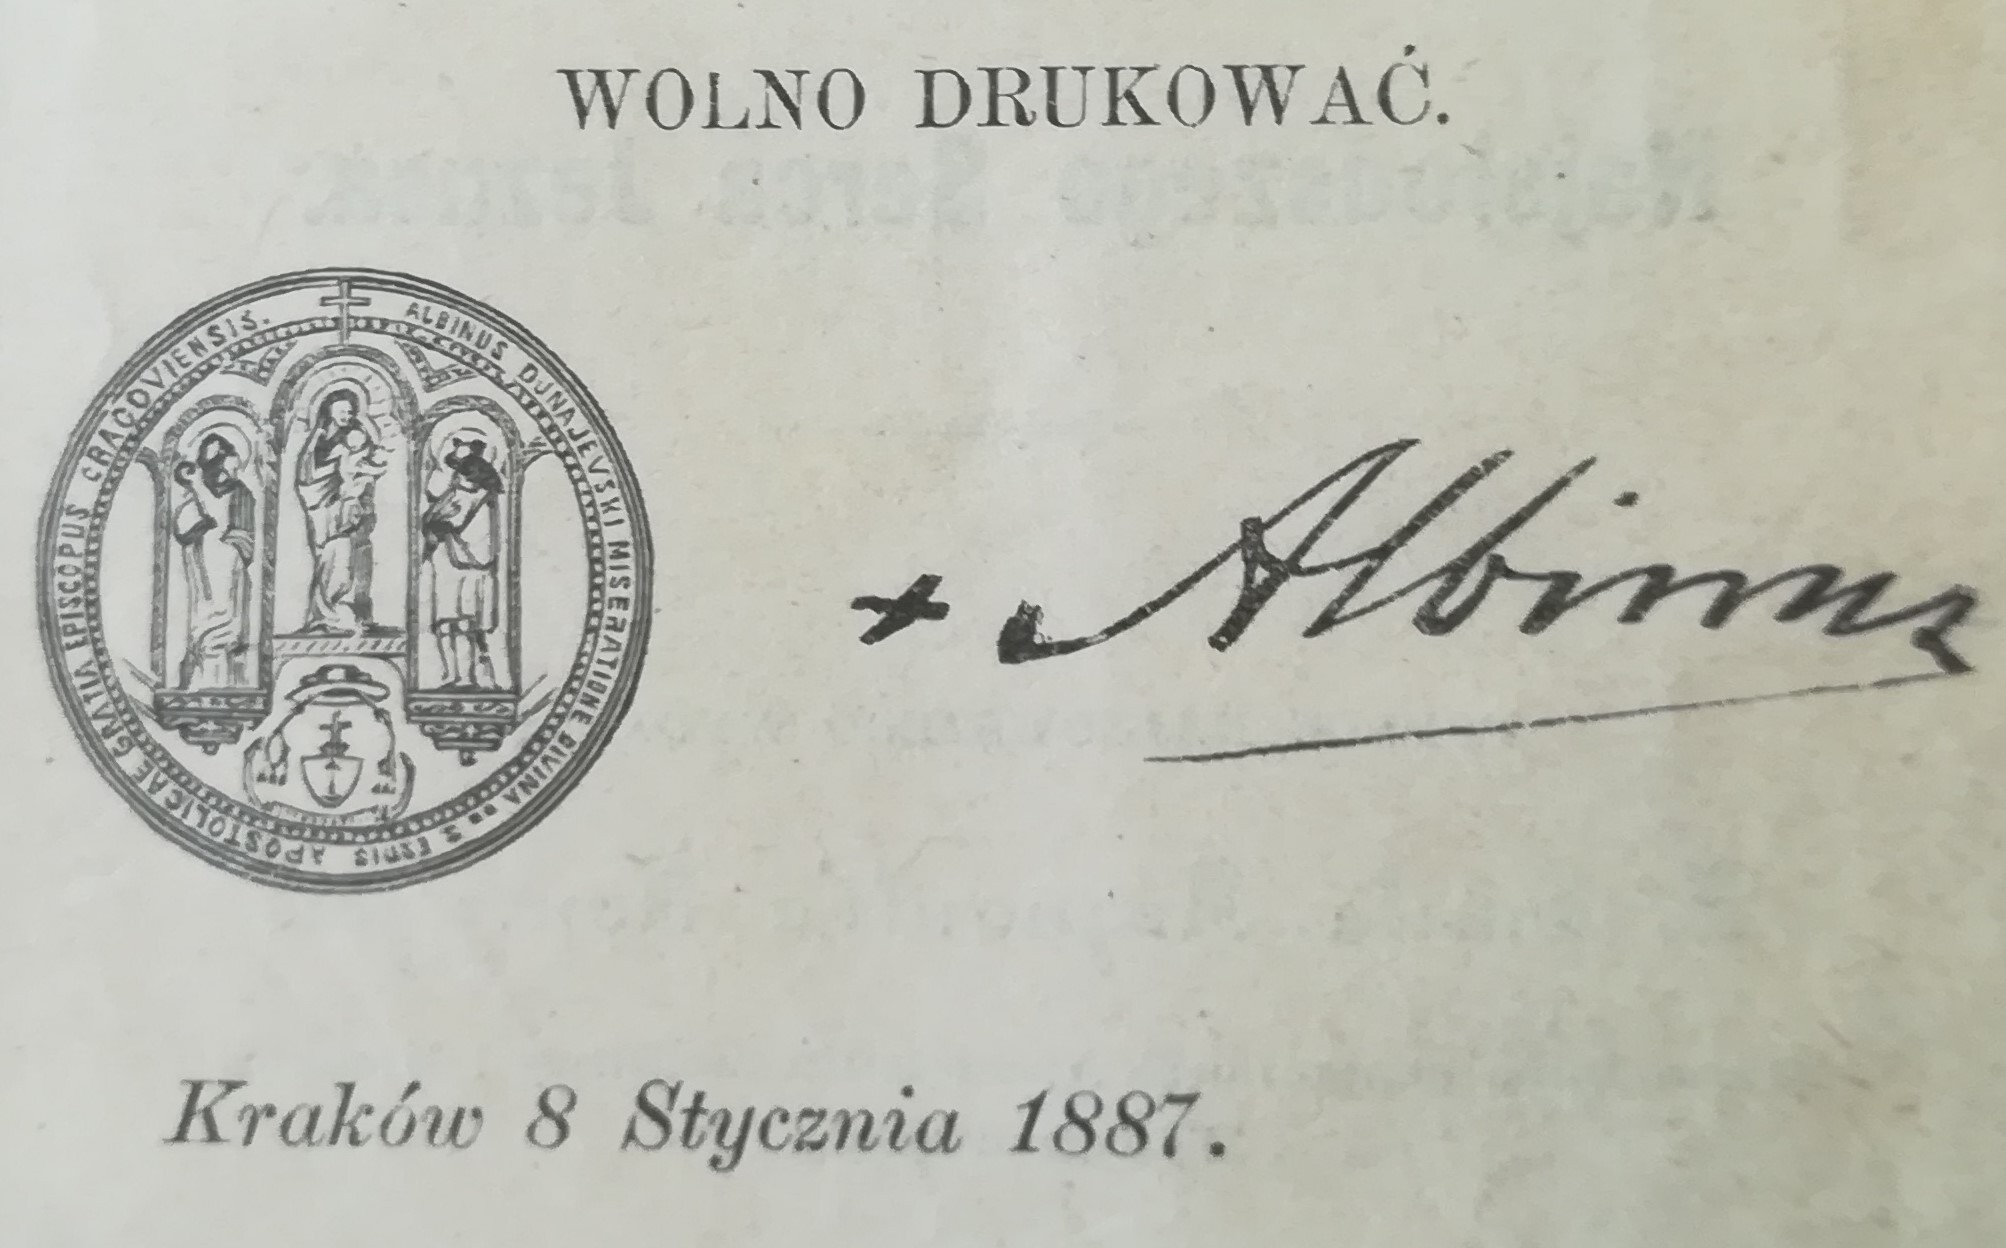
Signature of: albin dunajewski